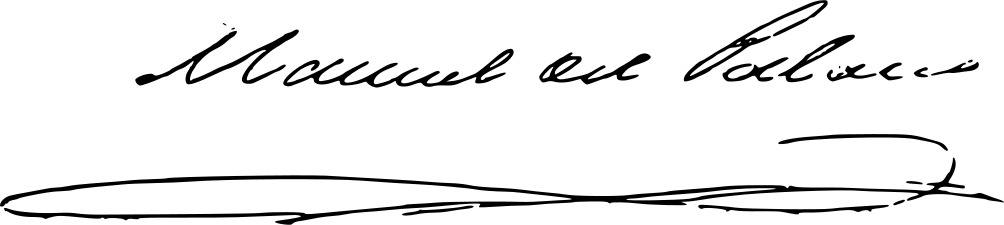
Signature of: manuel del palacio